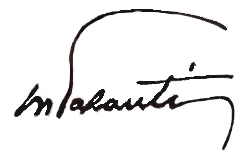
Signature of: mario palanti